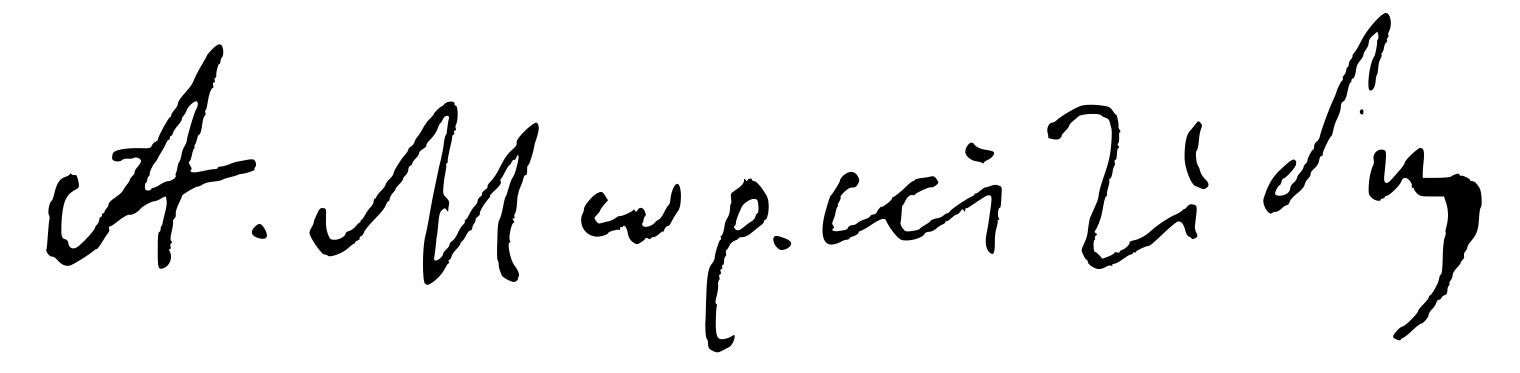
Signature of: alexandros moraïtidis